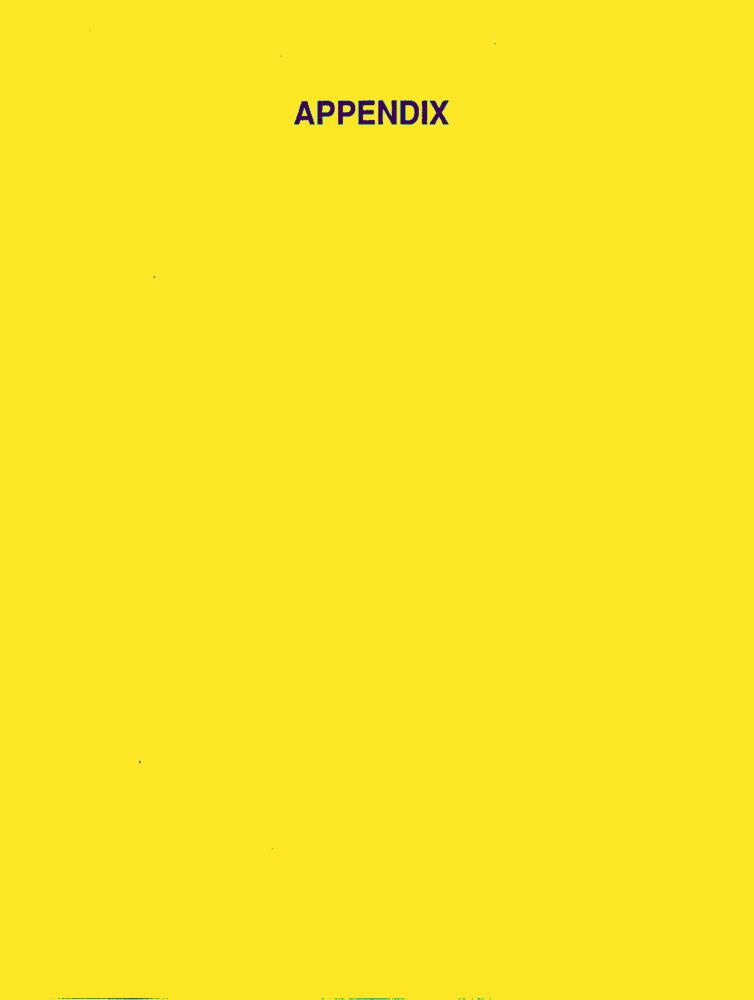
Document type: Resume-Doc